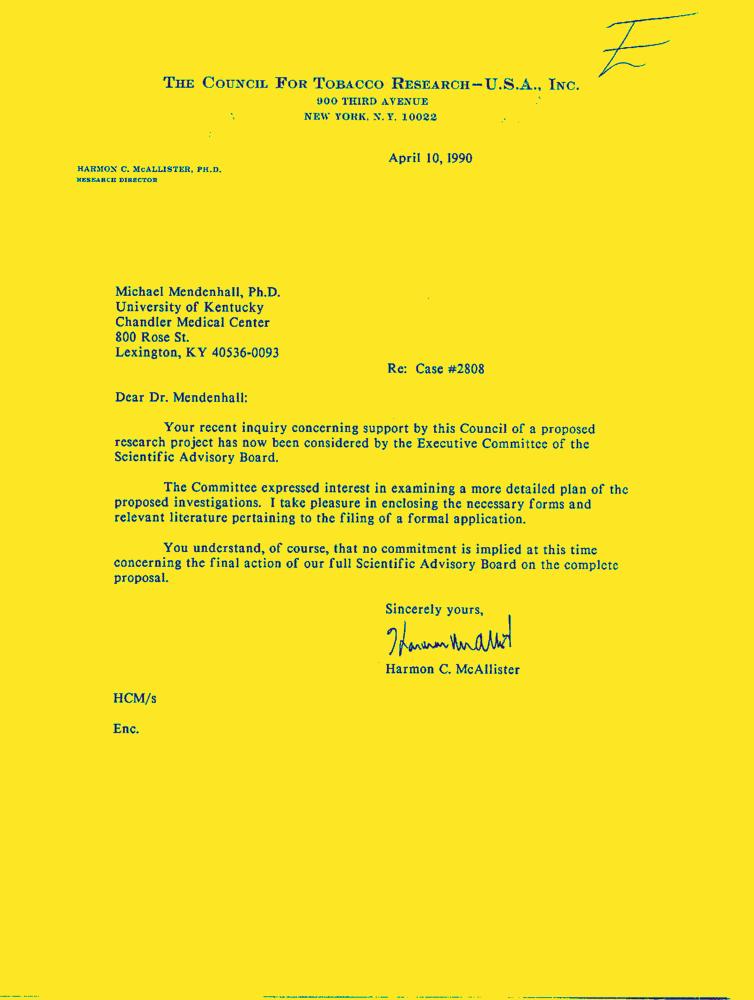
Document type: Letter-Doc